Question: What do the imaging results show?
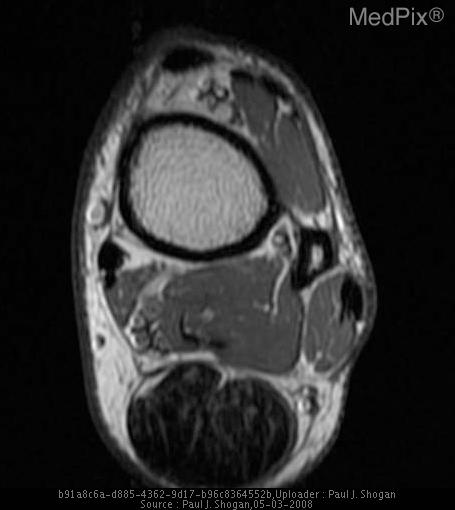
Answer: The imaging shows AP and lateral radiographs of the right ankle, reveal a soft-tissue mass without internal calcifications overlying the lateral malleolus.  Additionally, there is fusiform thickening of the Achilles Tendon.

MRI of the Right Ankle:  There is a multilobulated mass, measuring 2.6 x 2.5 x 1.4 cm at the anterior aspect of the fibula, that is isointense on T1, hypointense on T2, and isointense to the Achilles tendon on T2 weighted sequences.  There is no associated bony erosion.  Additionally, there is marked thickening of the Achilles tendon without hyperintense signal to suggest tear.  Also noted is convex curvature to the normally flat or concave anterior aspect of Achilles tendon.

MRI of the Left Ankle:  There is marked thickening of the Achilles tendon without hyperintense signal to suggest tear.  Also noted is convex curvature to the normally flat or concave anterior aspect of Achilles tendon.  Thickening of the tendinous portion of the medial plantar fascia is also noted. T1 weighted axial image of the left ankle reveals abnormal thickening of the Achilles tendon..